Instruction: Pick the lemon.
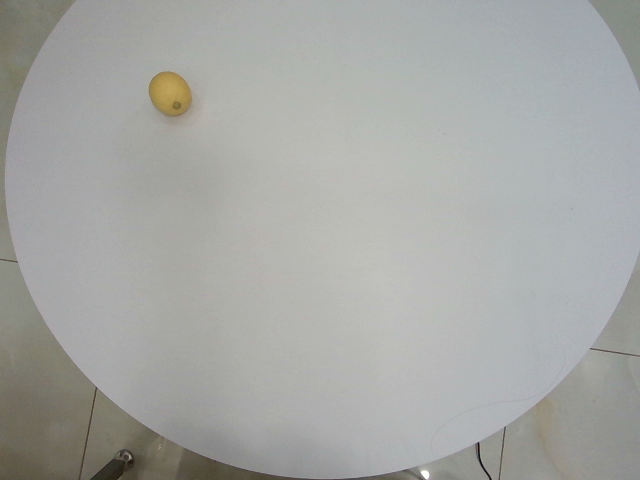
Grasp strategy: vertical